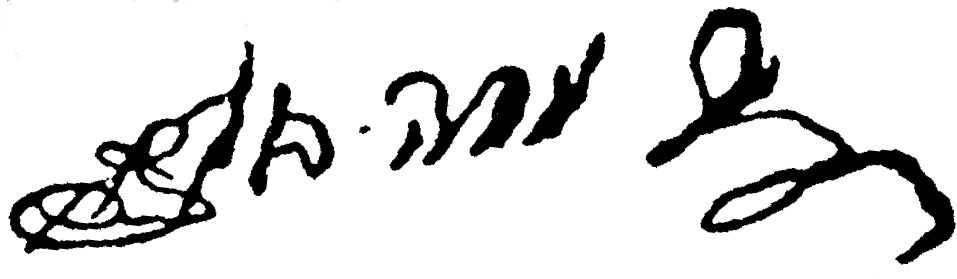
Signature of: simcha bunim of peshischa